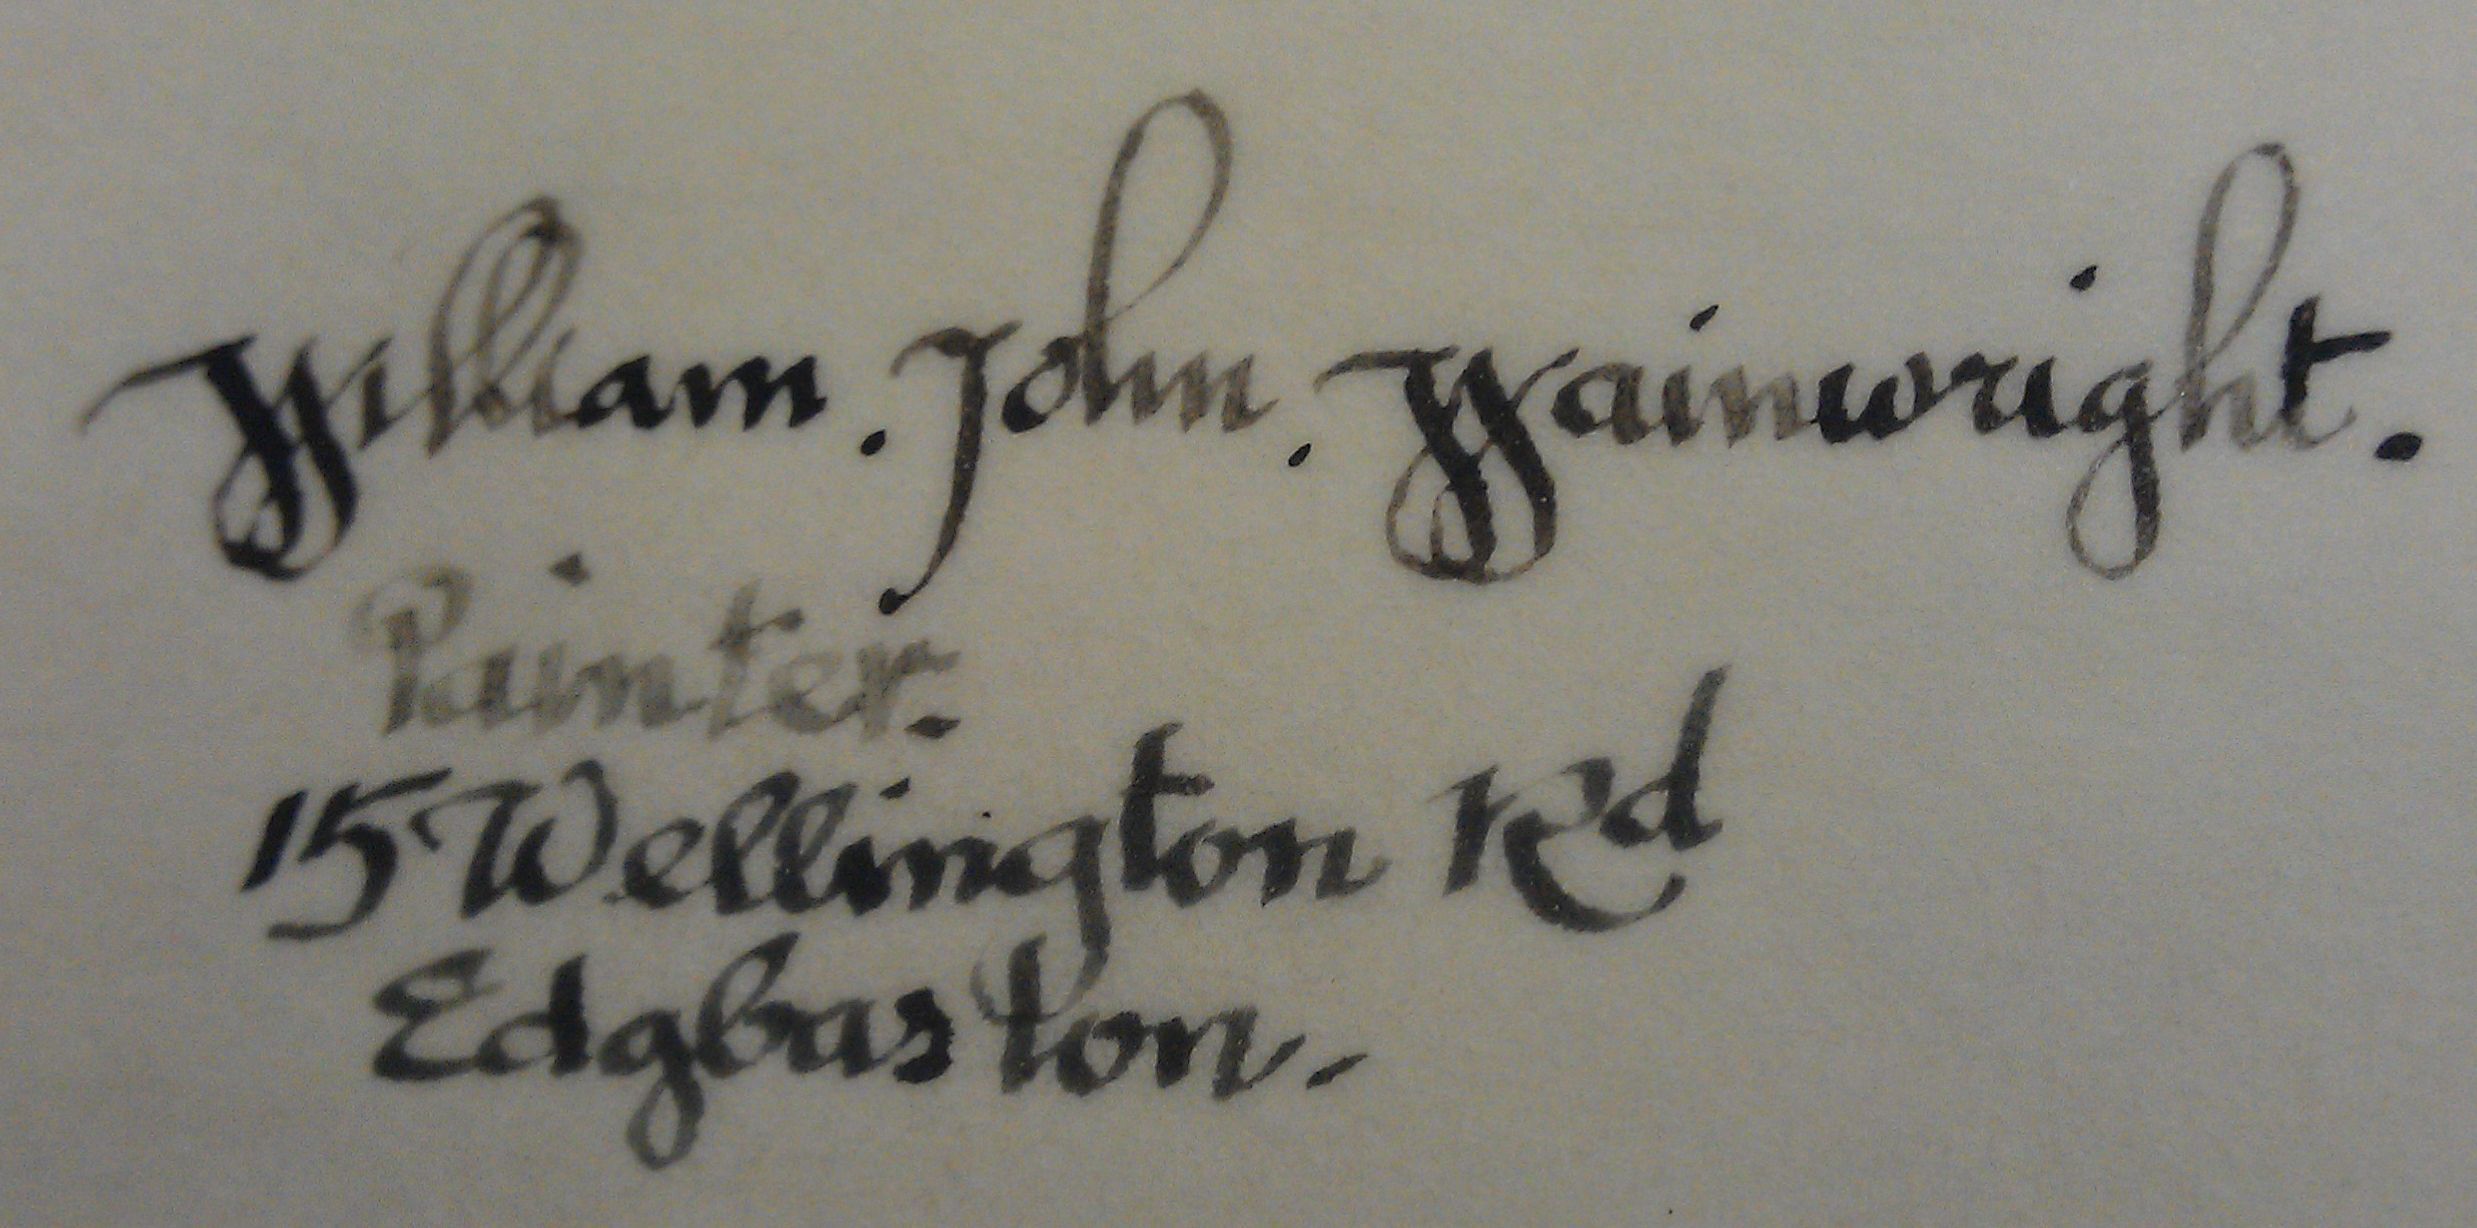
Signature of: william john wainwright